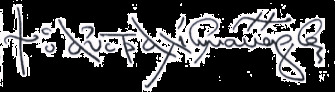
Signature of: archbishop makarios of australia